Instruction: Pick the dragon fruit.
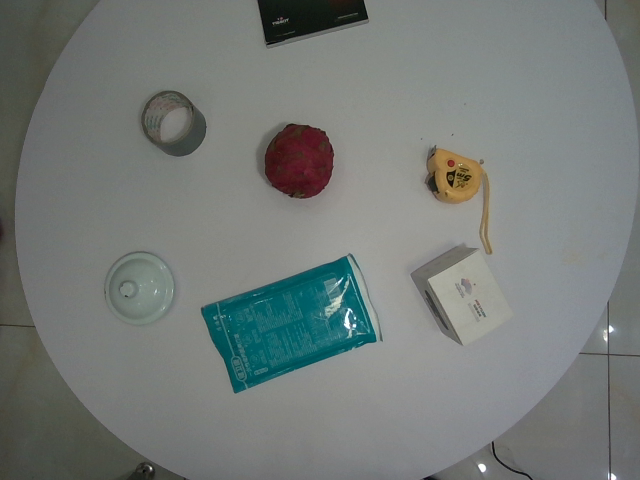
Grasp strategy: vertical